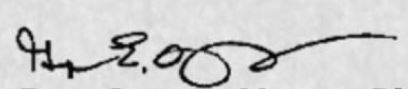
Signature of: george e young